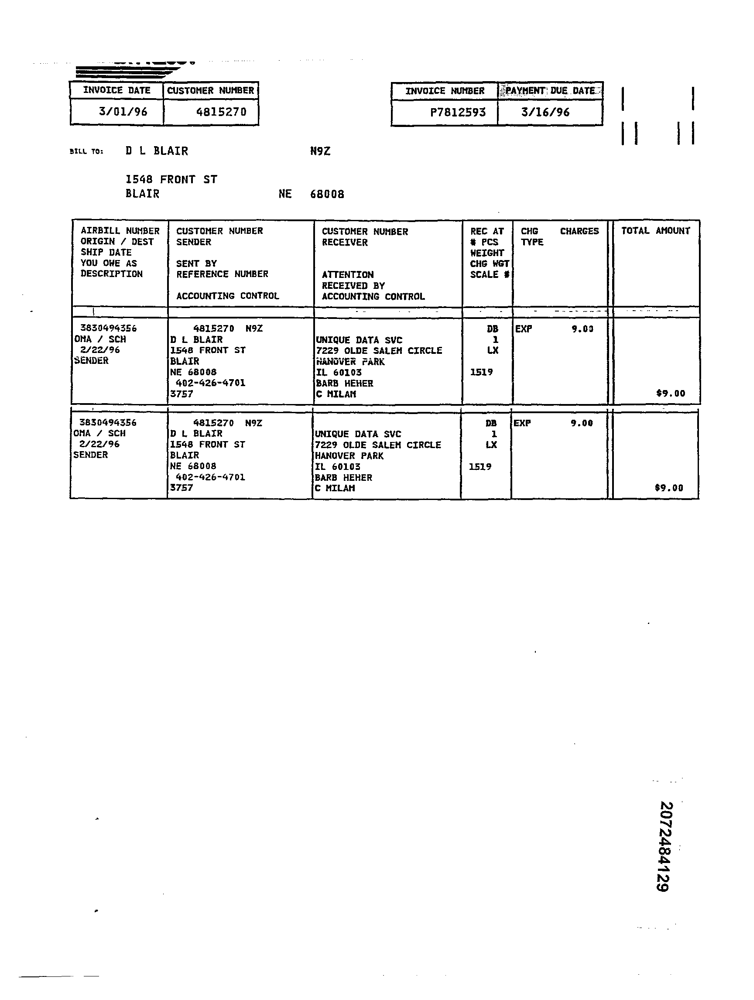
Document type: Invoice